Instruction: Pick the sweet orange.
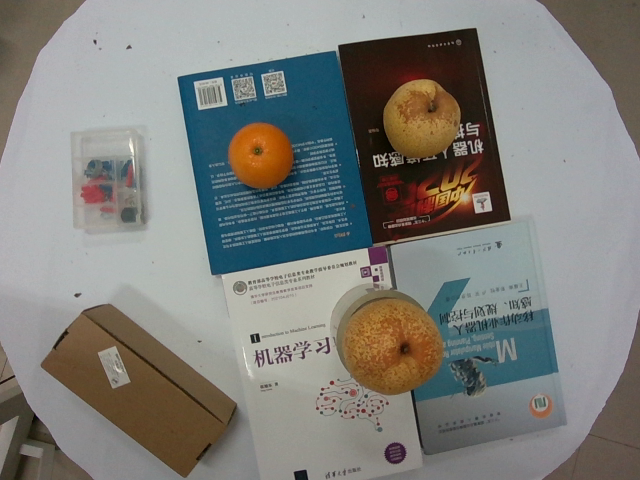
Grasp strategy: vertical